Question: What is the mailing or notice date provided in the document?
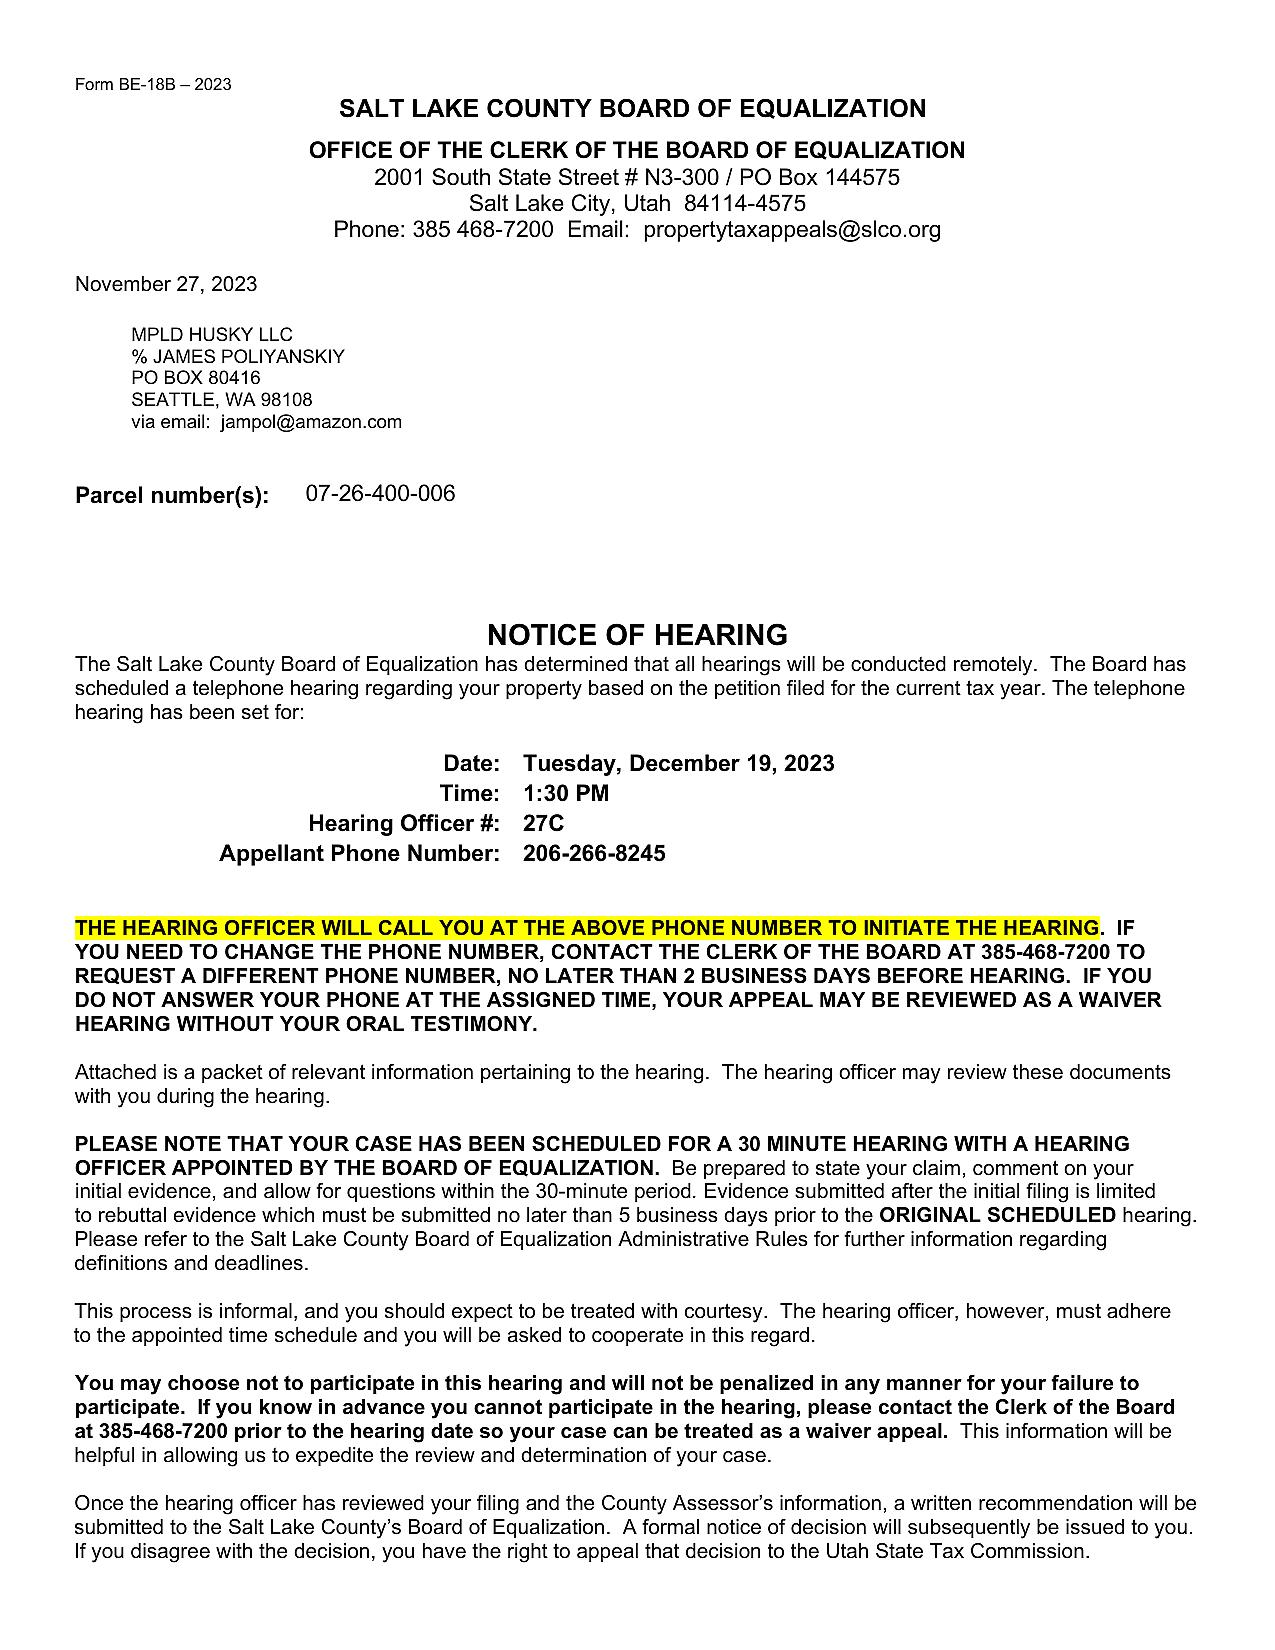
Answer: "27-Nov-23"